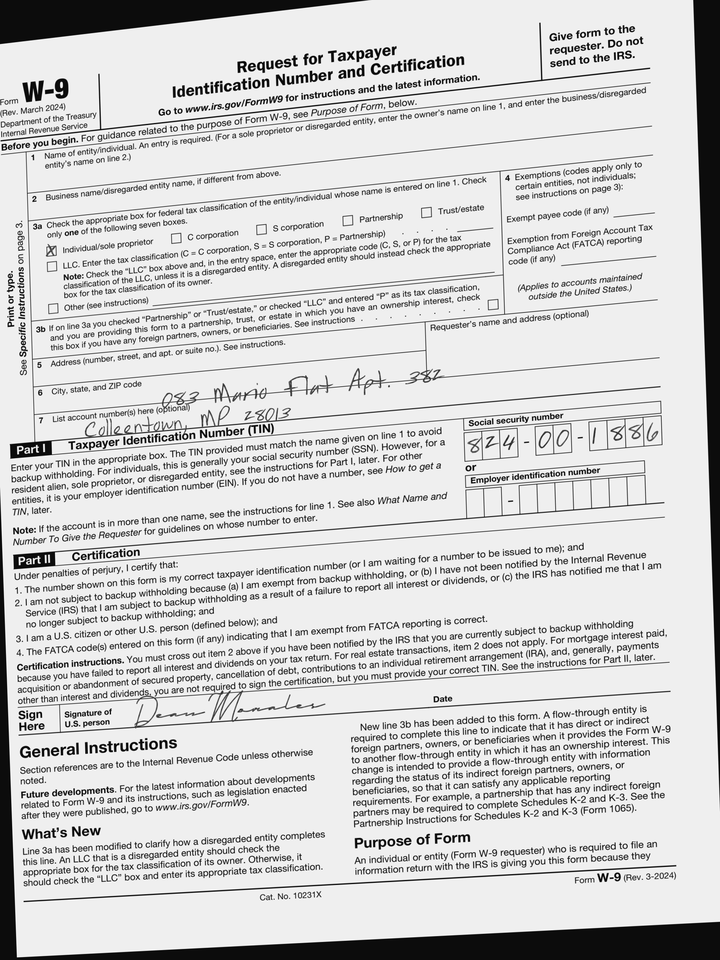
adr1: 083 Mario Flat Apt. 382
adr2: Colleentown, MP 28013
cbx: yes
ssn: 824001886